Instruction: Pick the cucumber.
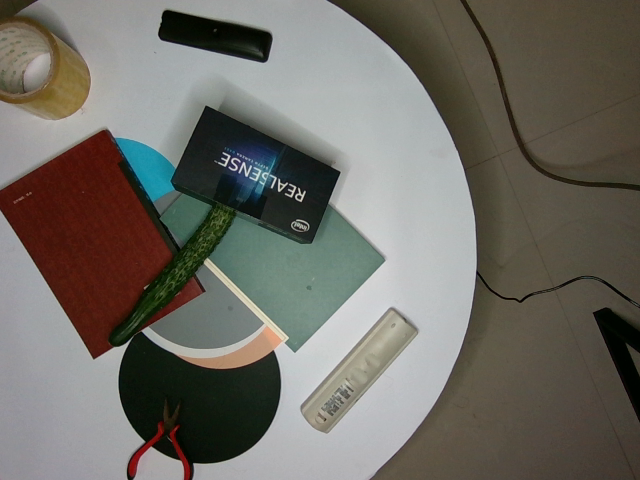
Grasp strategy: vertical